Question: What do the imaging results show?
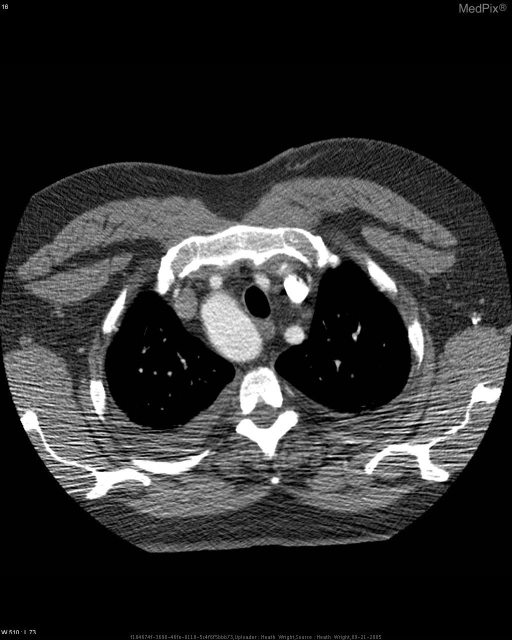
Answer: The imaging shows Right aortic arch with aberrant left subclavian artery Axial CT at the superior level of the aortic arch demonstrating bilateral common carotids and left subclavian artery..